Question: Which state is mentioned in the document?
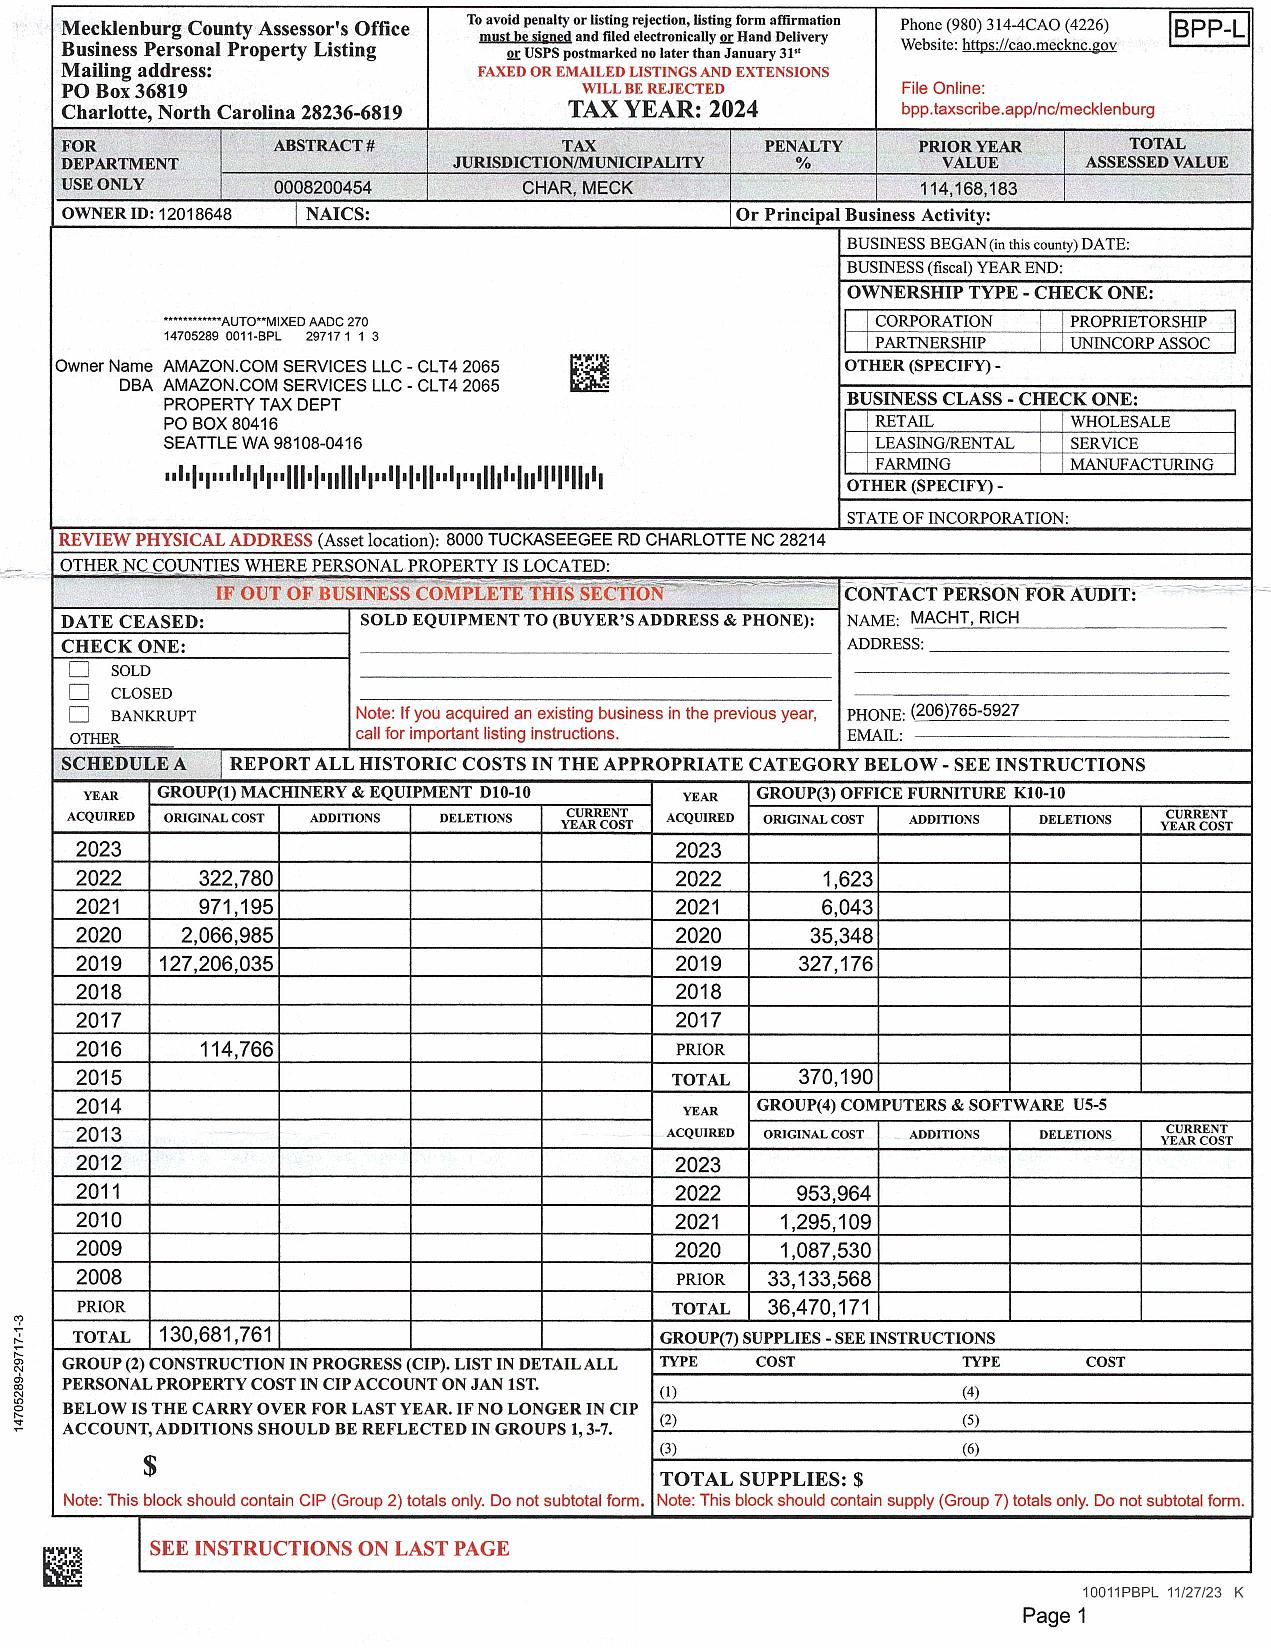
Answer: "North Carolina"